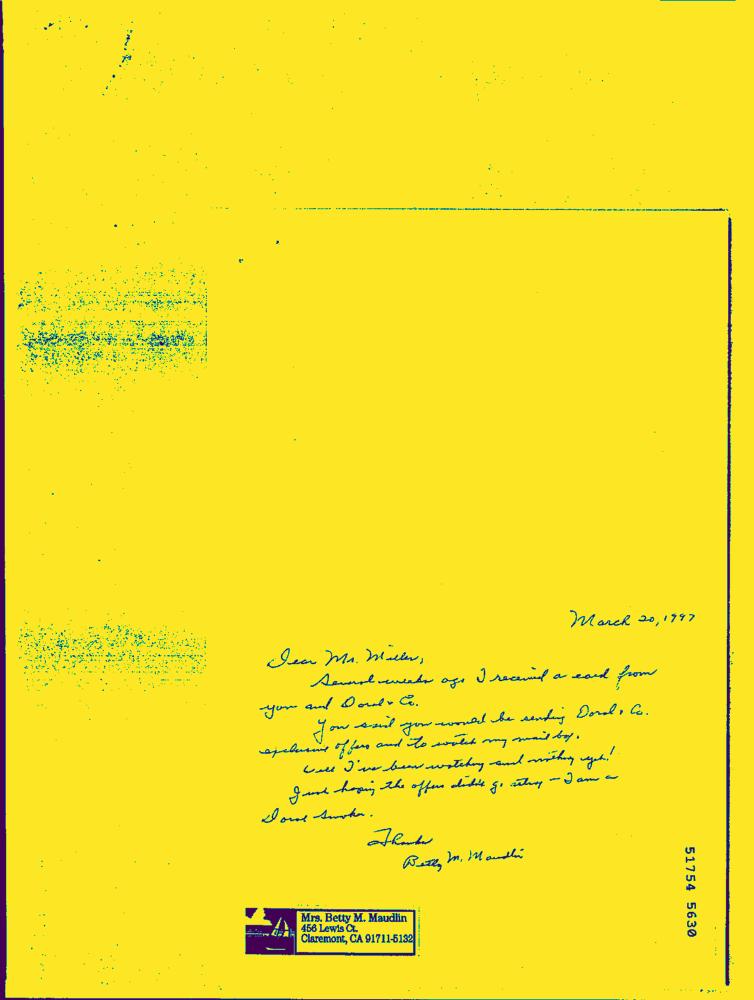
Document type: Hand-Written